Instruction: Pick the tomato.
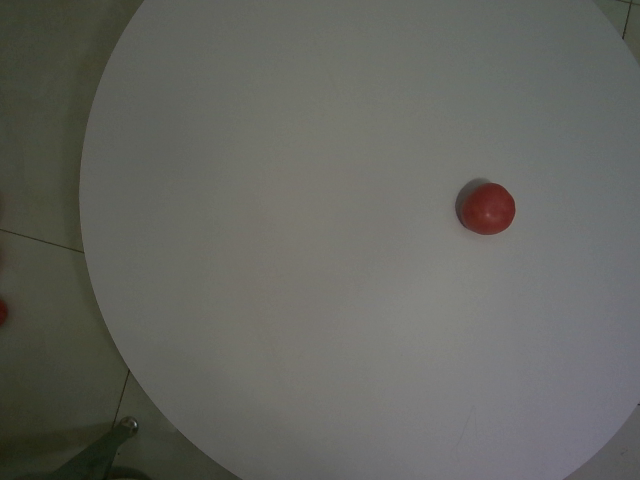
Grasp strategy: vertical